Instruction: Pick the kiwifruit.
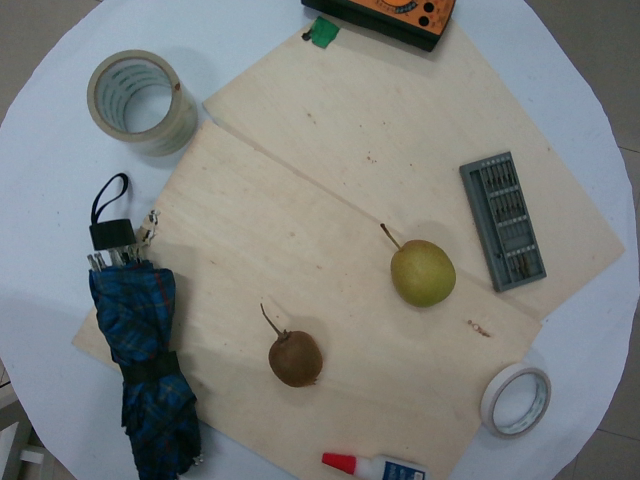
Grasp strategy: vertical